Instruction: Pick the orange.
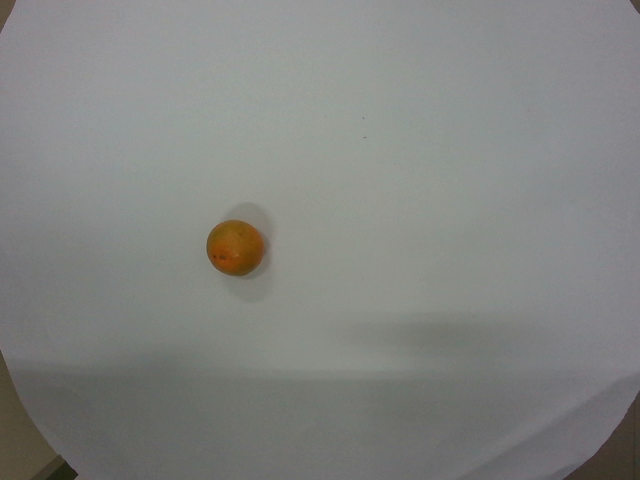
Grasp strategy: vertical